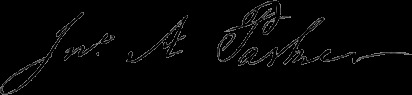
Signature of: john avery parker